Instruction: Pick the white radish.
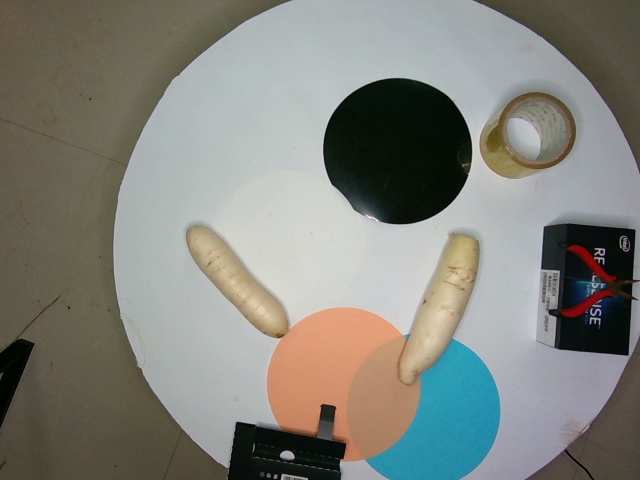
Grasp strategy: vertical